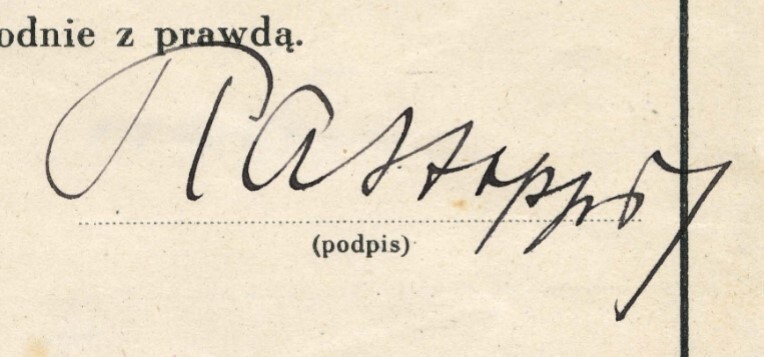
Signature of: władysław kasza